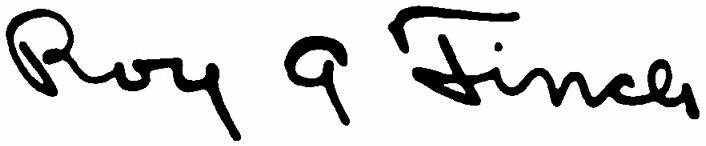
Signature of: royal george finch